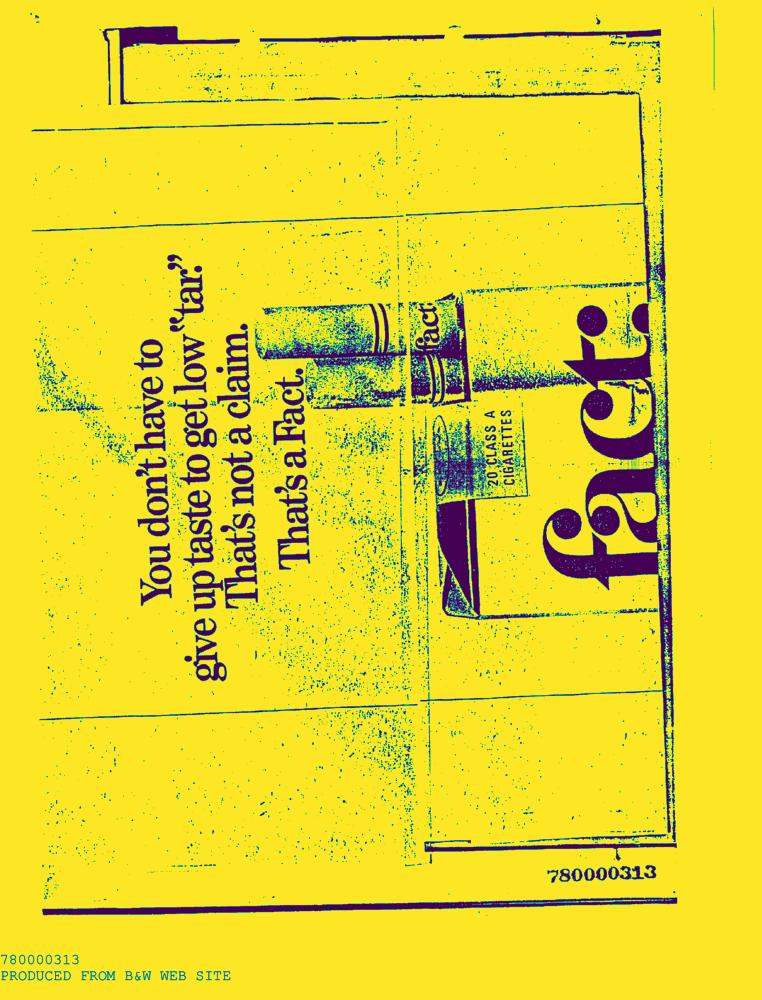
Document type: AD